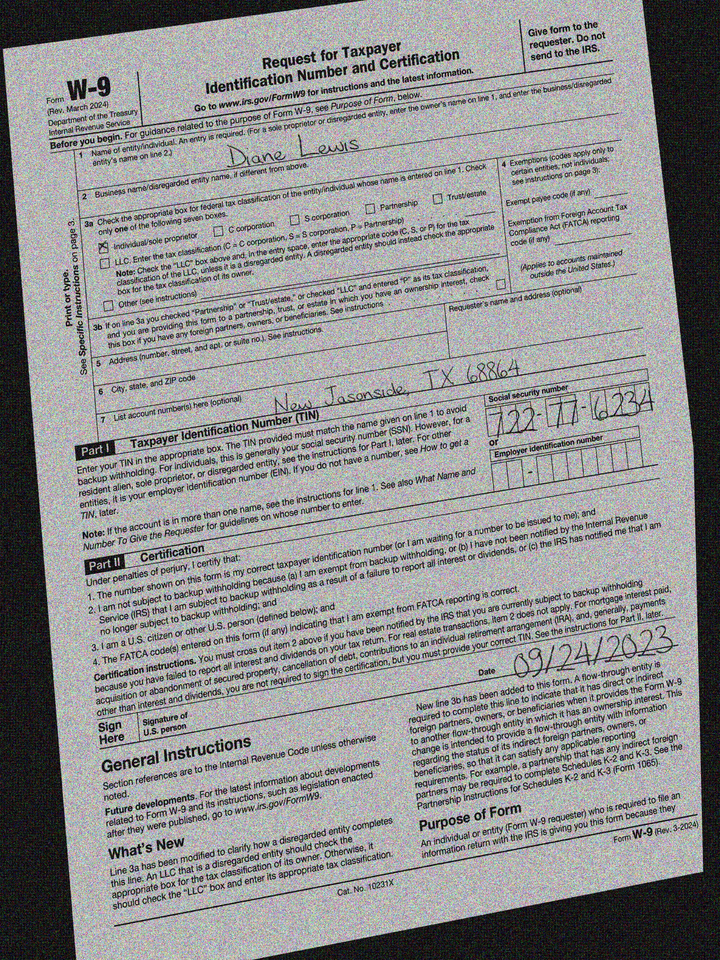
adr2: New Jasonside, TX 68864
cbx: yes
ssn: 722776234
enm: Diane Lewis
sdt: 09/24/2023